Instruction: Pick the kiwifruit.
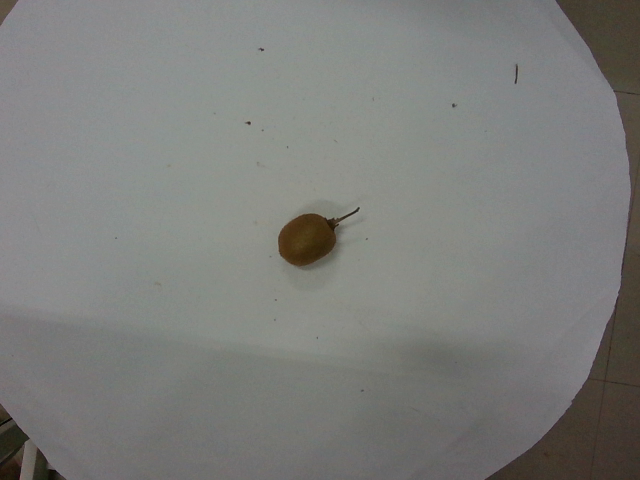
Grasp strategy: vertical